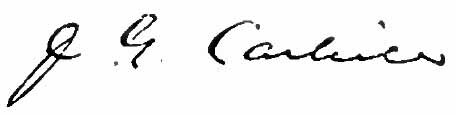
Signature of: john g carlisle